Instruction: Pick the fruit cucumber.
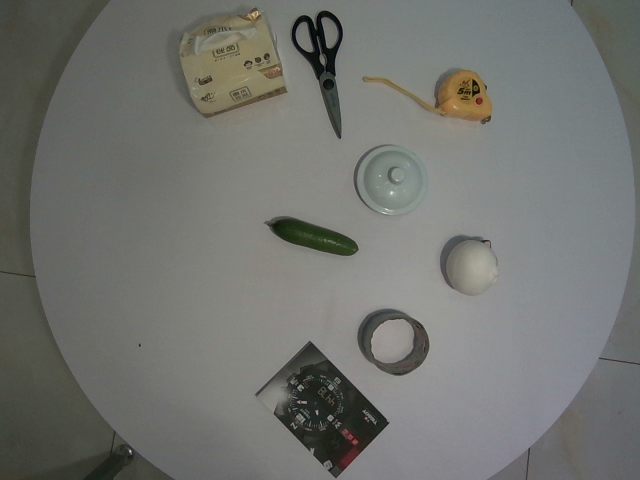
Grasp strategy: vertical